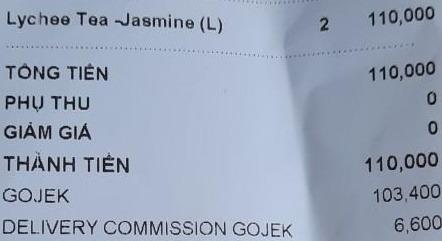
<table>
<tr>
<td>Lychee Tea Jasmine (L)</td>
<td>2</td>
<td>110,000</td>
</tr>
</table>

TỔNG TIỀN 110,000
PHỤ THU 0
GIẢM GIÁ 0
THÀNH TIỀN 110,000
GOJEK 103,400
DELIVERY COMMISSION GOJEK 6,600